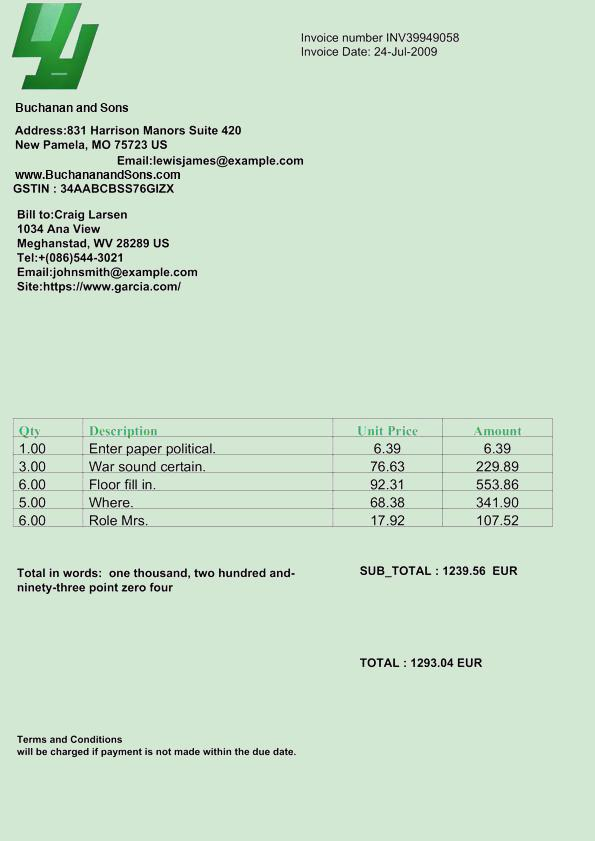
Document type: Invoice